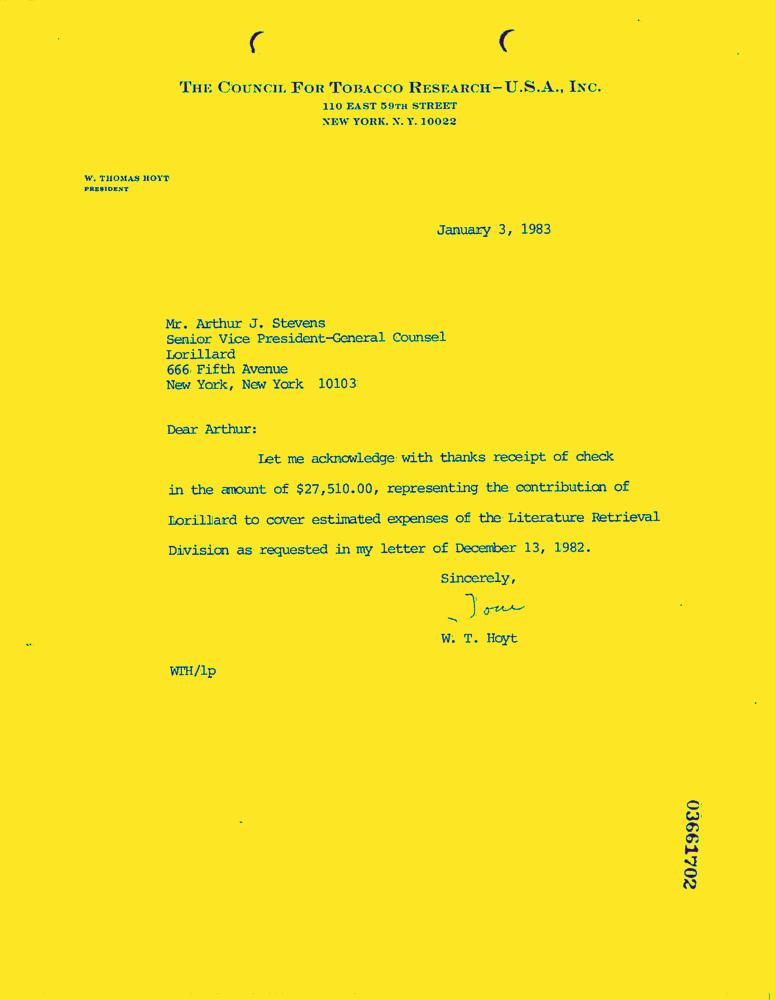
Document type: Letter-Doc